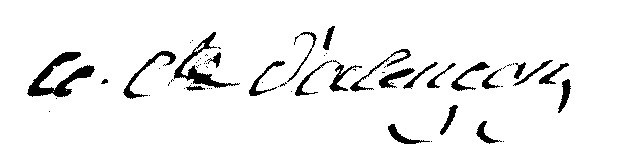
Signature of: mathias d alençon